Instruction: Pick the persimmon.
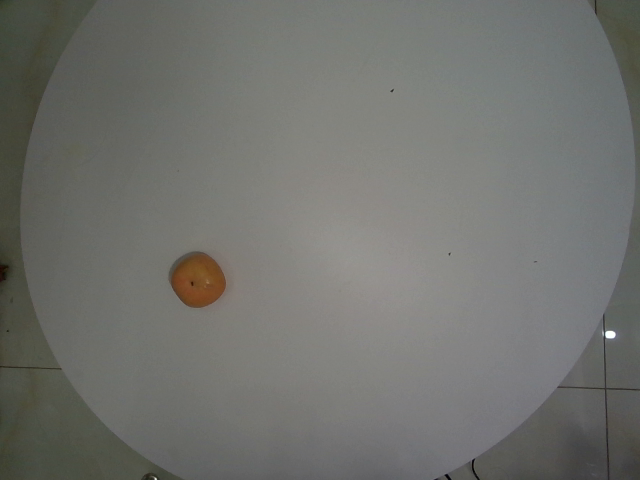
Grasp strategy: vertical